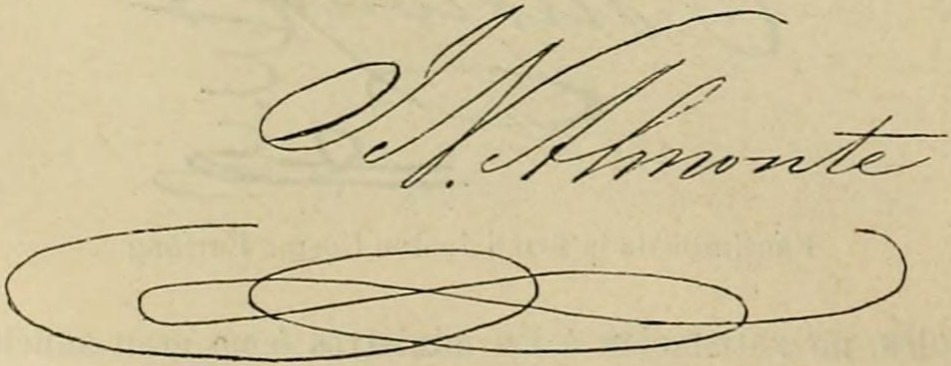
Signature of: juan almonte